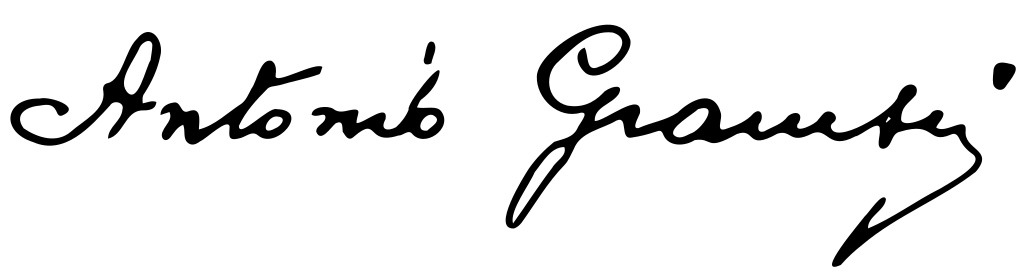
Signature of: antonio gramsci